Question: What is the appraised value of the property as recorded in the document?
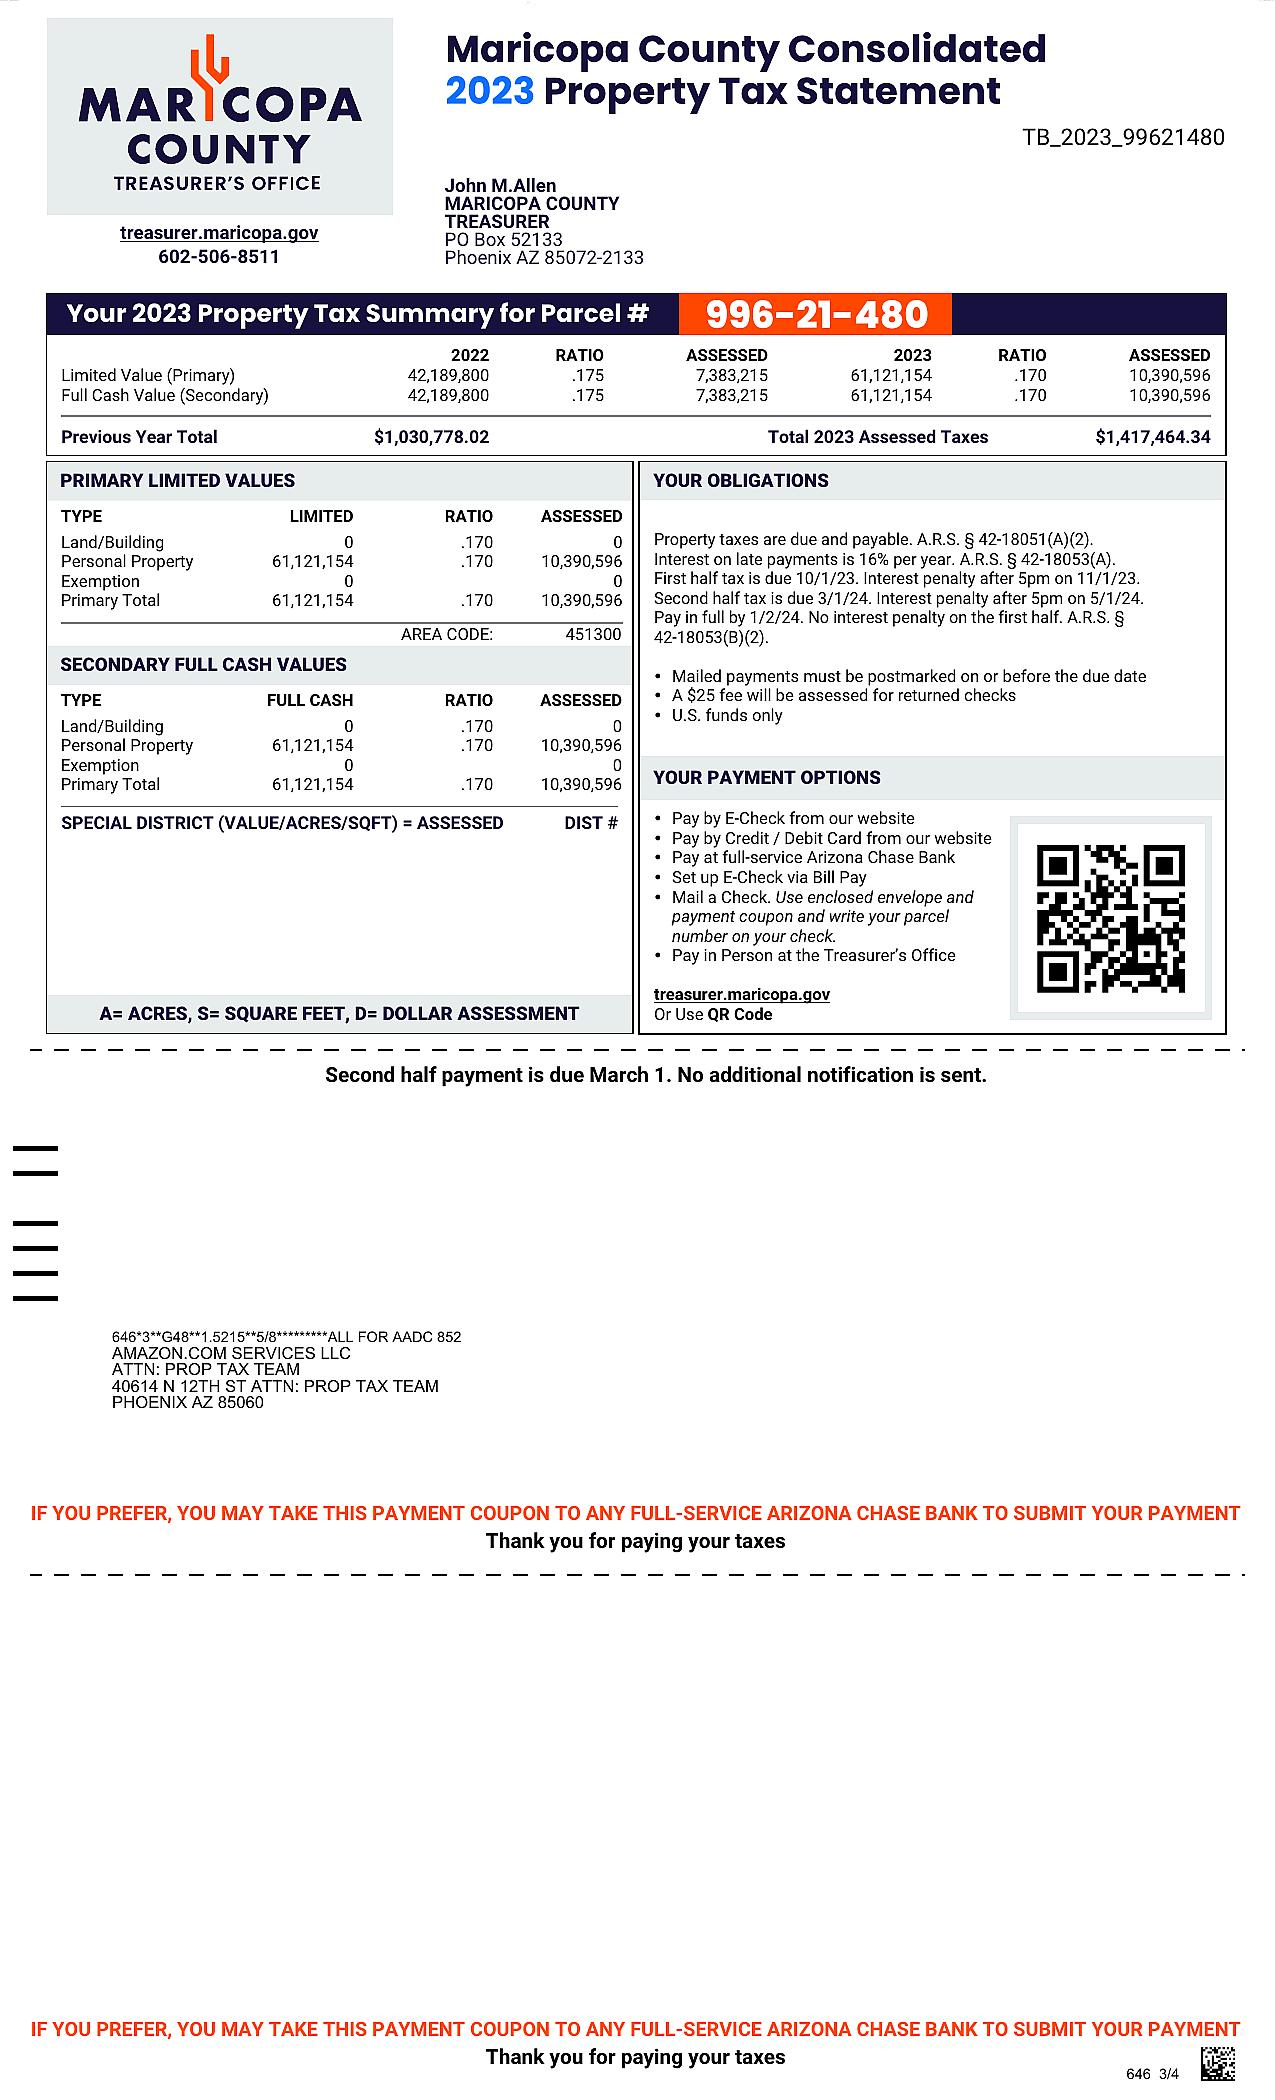
Answer: "42,189,800"